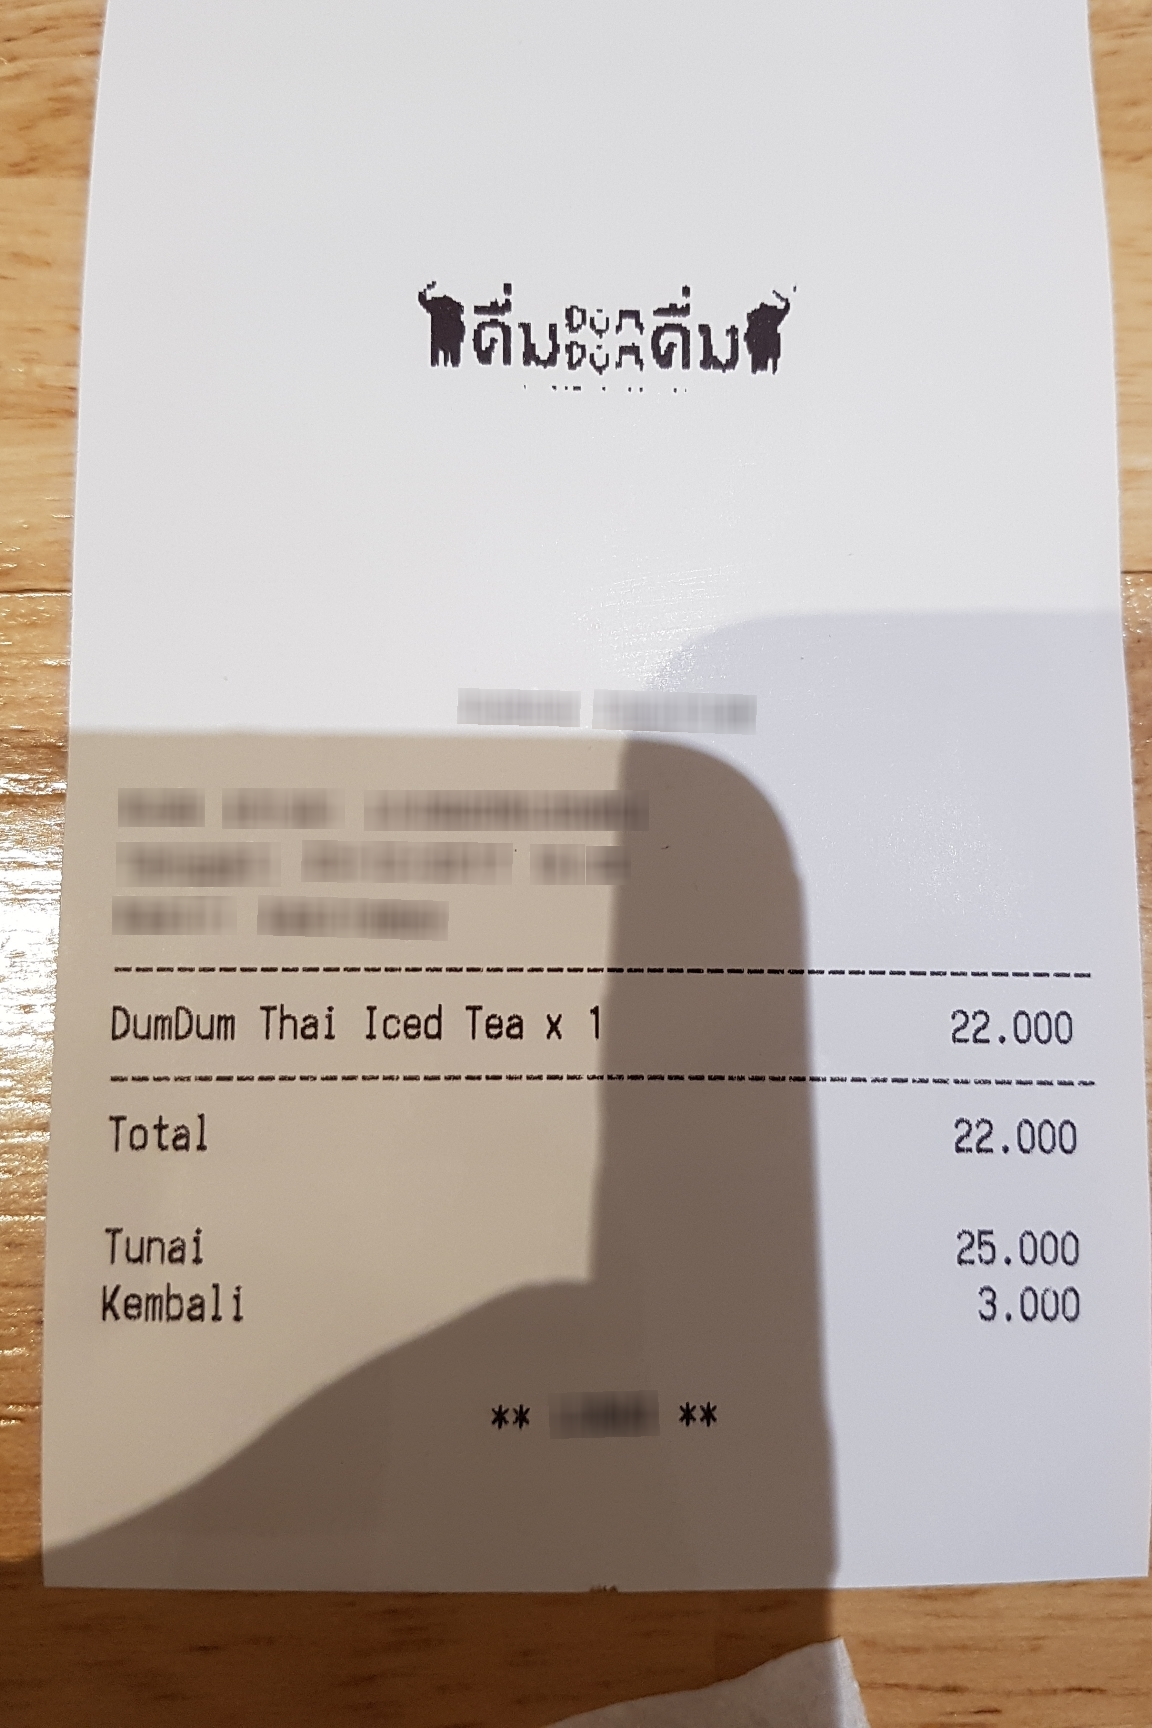
Number of items: 3
Total: 22.000
OCR text regions:
text: x
text: DumDum
text: Thai
text: Iced
text: Tea
text: 1
text: 22.000
text: Total
text: 22.000
text: Tunai
text: 25.000
text: Kembali
text: 3.000